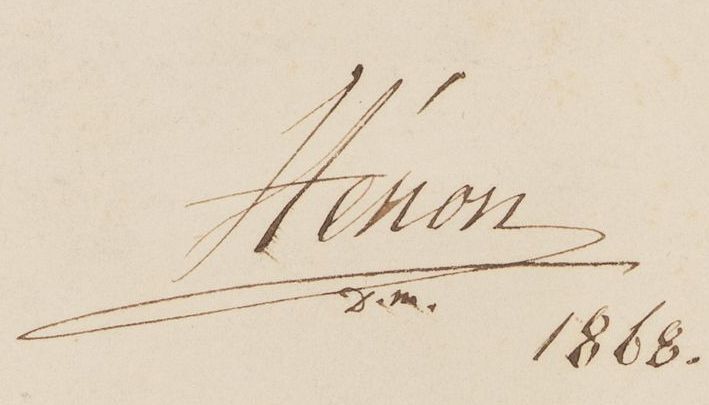
Signature of: jacques louis hénon